Question: What is the main concern?
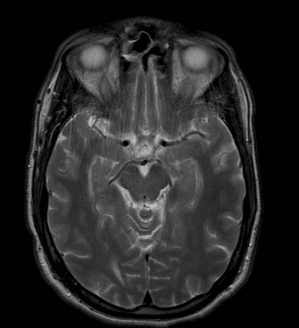
Answer: The findings suggest •  Lateral geniculate body - abnormal signal and enhancement
•  Additional periventricular lesions. Lesion in the left lateral geniculate body. The patient might have a history of 42 y.o. combat fighter pilot c/o "blind spot" - sudden onset  six days ago and lasted about four hours.  Previous Hx of a similar episode several years ago..